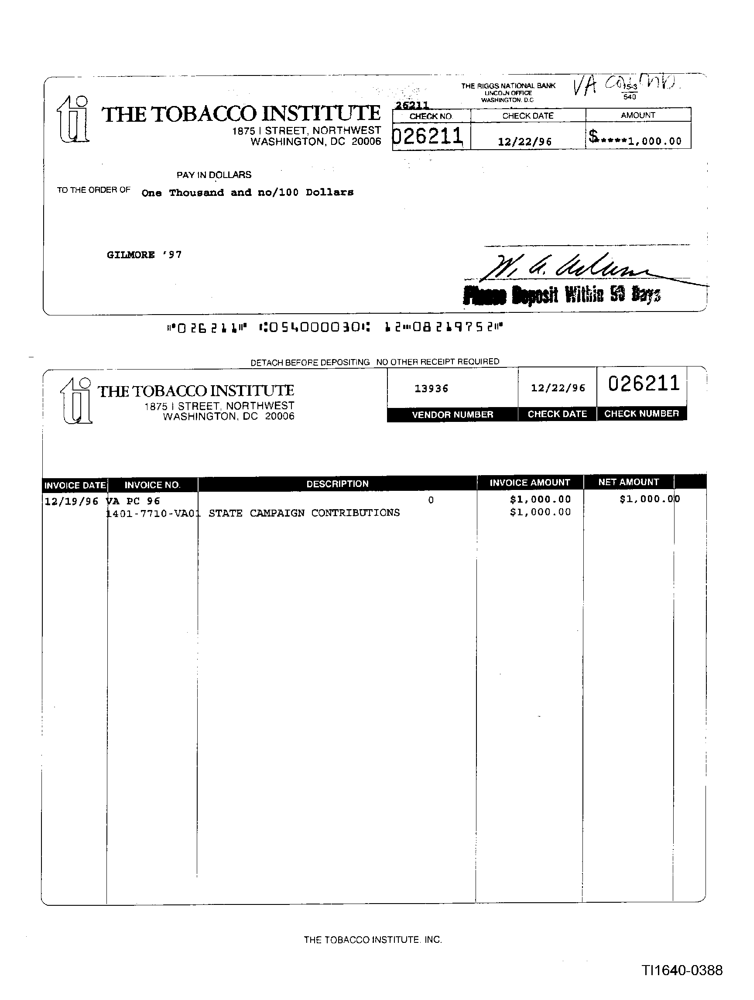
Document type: Invoice